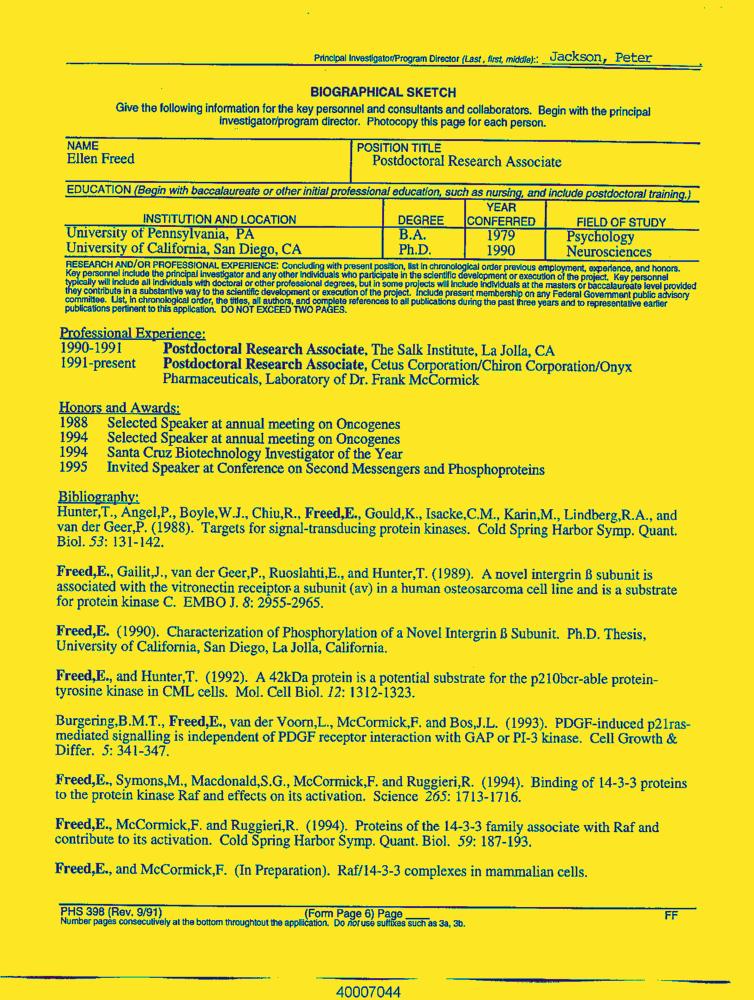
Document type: Resume-Doc